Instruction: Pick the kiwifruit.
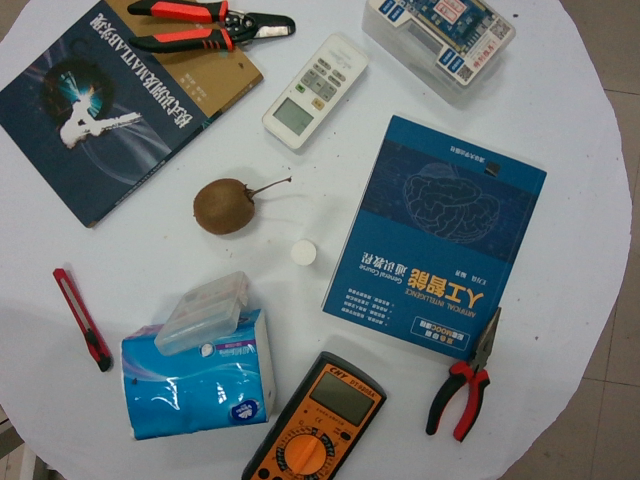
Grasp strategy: vertical